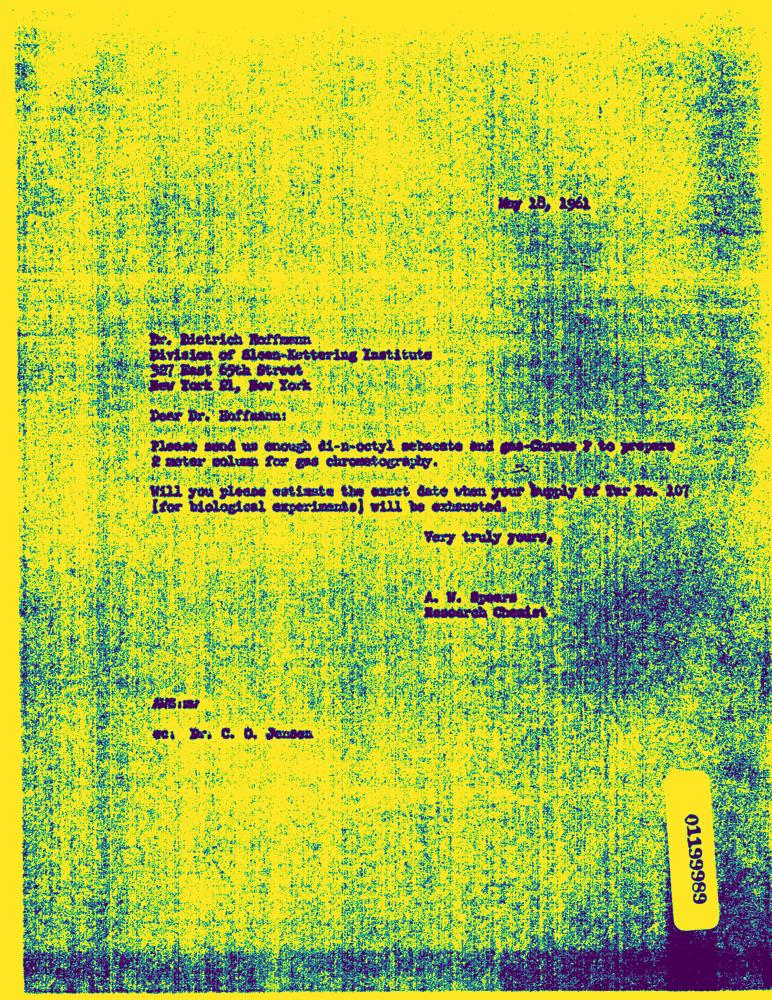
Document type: Letter-Doc